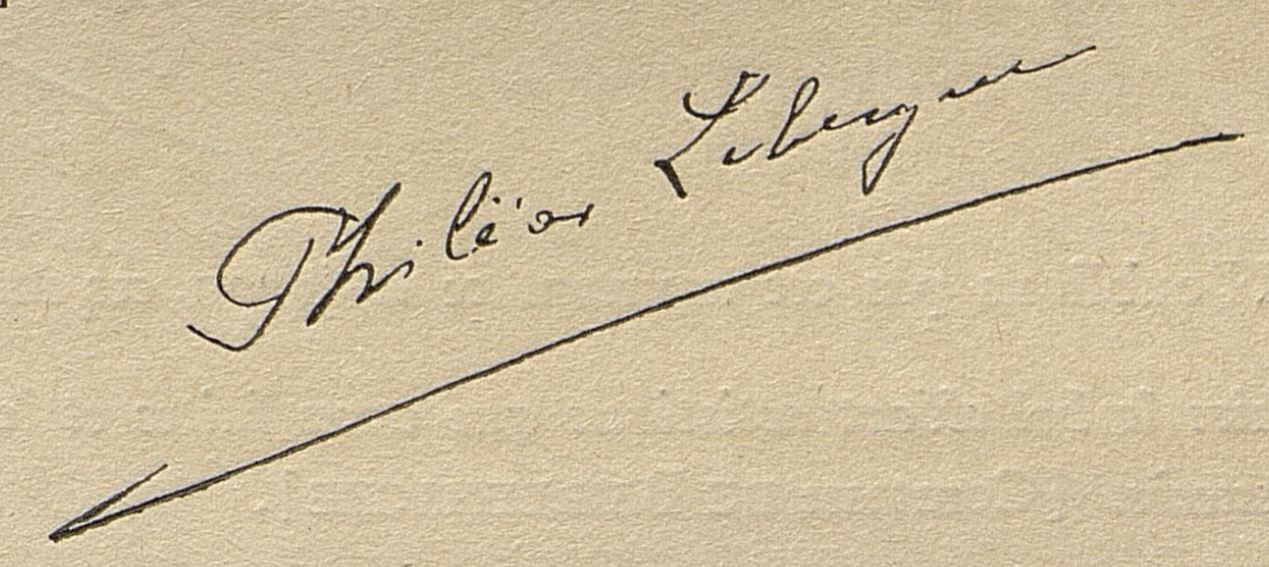
Signature of: philéas lebesgue